Patient: Male, age 26
In February 2011 the 26-year-old male patient ("the case"), a never smoking professional soldier, was referred to the Department of Pneumology and Allergy with disseminated lung parenchymal changes. His chest X-ray was performed as part of a routine medical check-up before admission (Figure 1A). A previous X-ray taken 1 year earlier was normal. After his X-ray had been evaluated, he was admitted to the pulmonary unit of a district hospital, where lung CT scans were performed (Figure 1B). Bronchial aspirate examined for the presence of Mycobacterium tuberculosis taken at this time, both direct smear (Ziehl-Neelsen stain) and in culture (Lowenstein-Jensen medium) were negative. His tuberculin skin test (TST) was also negative (0 mm). Based on the clinical and radiological picture, stage II sarcoidosis was suspected, and he was referred to the Department of Pneumology and Allergy, Medical University of Lodz for further diagnosis. Although BAL fluid cellular pattern and laboratory results were not typical for sarcoidosis (Table 1), transbronchial lung biopsy (TBLB) revealed non-caseating granulomas (Figure 1C), confirming the initial diagnosis. Due to asymptomatic course, normal lung function and lung diffusing capacity for CO (DLCO) and lack of extra-pulmonary locations, the decision of treatment was suspended and the patient was asked to visit the out-patient pulmonary clinic within 3 months. In the meantime, 8 weeks after the collection, BAL fluid culture for Mycobacterium tuberculosis appeared positive. He was referred to a regional tuberculosis clinic and anti-TB treatment composed of isoniazid, rifampicin, pyrazinamide, and ethambutol was started according to directly observed treatment short-course strategy.
The household members (the case's mother and twin brother) were asked to visit a regional TB out-patient clinic for routine examination of household contacts. Chest X-ray revealed disseminated parenchymal changes with enlarged hili in both family members. The previous X-rays of the twin brother and mother had been performed 3 months and a year ago, respectively, and were both normal. The chest X-ray of the case's older brother, who was living separately, was normal. Therefore, the mother and twin brother were referred to the Department of Pneumology and Allergy for further diagnosis. Chest CT scans confirmed the presence of bilateral hilar enlargement and disseminated nodular changes and thickening of bronchovascular bundles with predominance of upper and middle zones (Figures 2, and 3A). BAL cellular pattern was typical for sarcoidosis (Table 1) in both. TBLB of the case's twin brother was non-diagnostic (normal lung structure) and he refused further invasive examinations. The mother's TBLB showed non-ca-seating granulomas (Figure 3B). BACTEC examination of BAL fluid was negative in both the case's mother and twin brother. Due to asymptomatic course, well-preserved lung function, and lack of extrapulmonary symptoms, they were left untreated. Anti-TB treatment was also abandoned.
At a follow-up in November 2011, the chest X-ray of the case was not different from the initial X-ray, but lung HRCT done in March 2012 showed substantial regression of parenchymal changes and sustained slightly enlarged mediastinal lymph nodes (picture not shown). Chest X-ray of the case's twin-brother performed in November showed complete regression of the previously described changes. The mother's chest X-ray performed at this time showed neither progression nor regression. Laboratory markers (SACE, CRP, serum calcium, liver function tests, and peripheral blood count) were within normal limits in all 3 patients. Twenty-four hour urinary calcium loss was increased in the mother but was normal in both twin brothers. Blood for QuantiFERON-TB testing was taken in November 2011 and the results were negative in the whole family. MTB were not found in lung biopsies of any family members (Ziehl-Neelsen stain).
Keywords: mycobacterium tuberculosis, sarcoidosis, tuberculosis
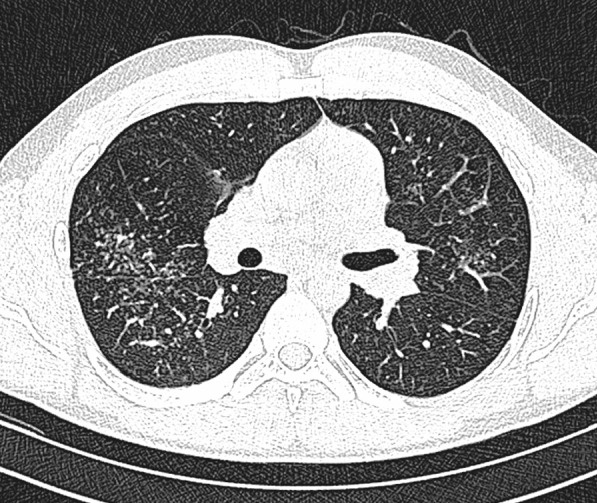
Image caption: Radiological and histopathological results of thecase's mother;. CT-scan showing enlarged hilar lymph nodes, and ,disseminated micronodular changes.